Question: What jurisdiction, city, or county is the document associated with?
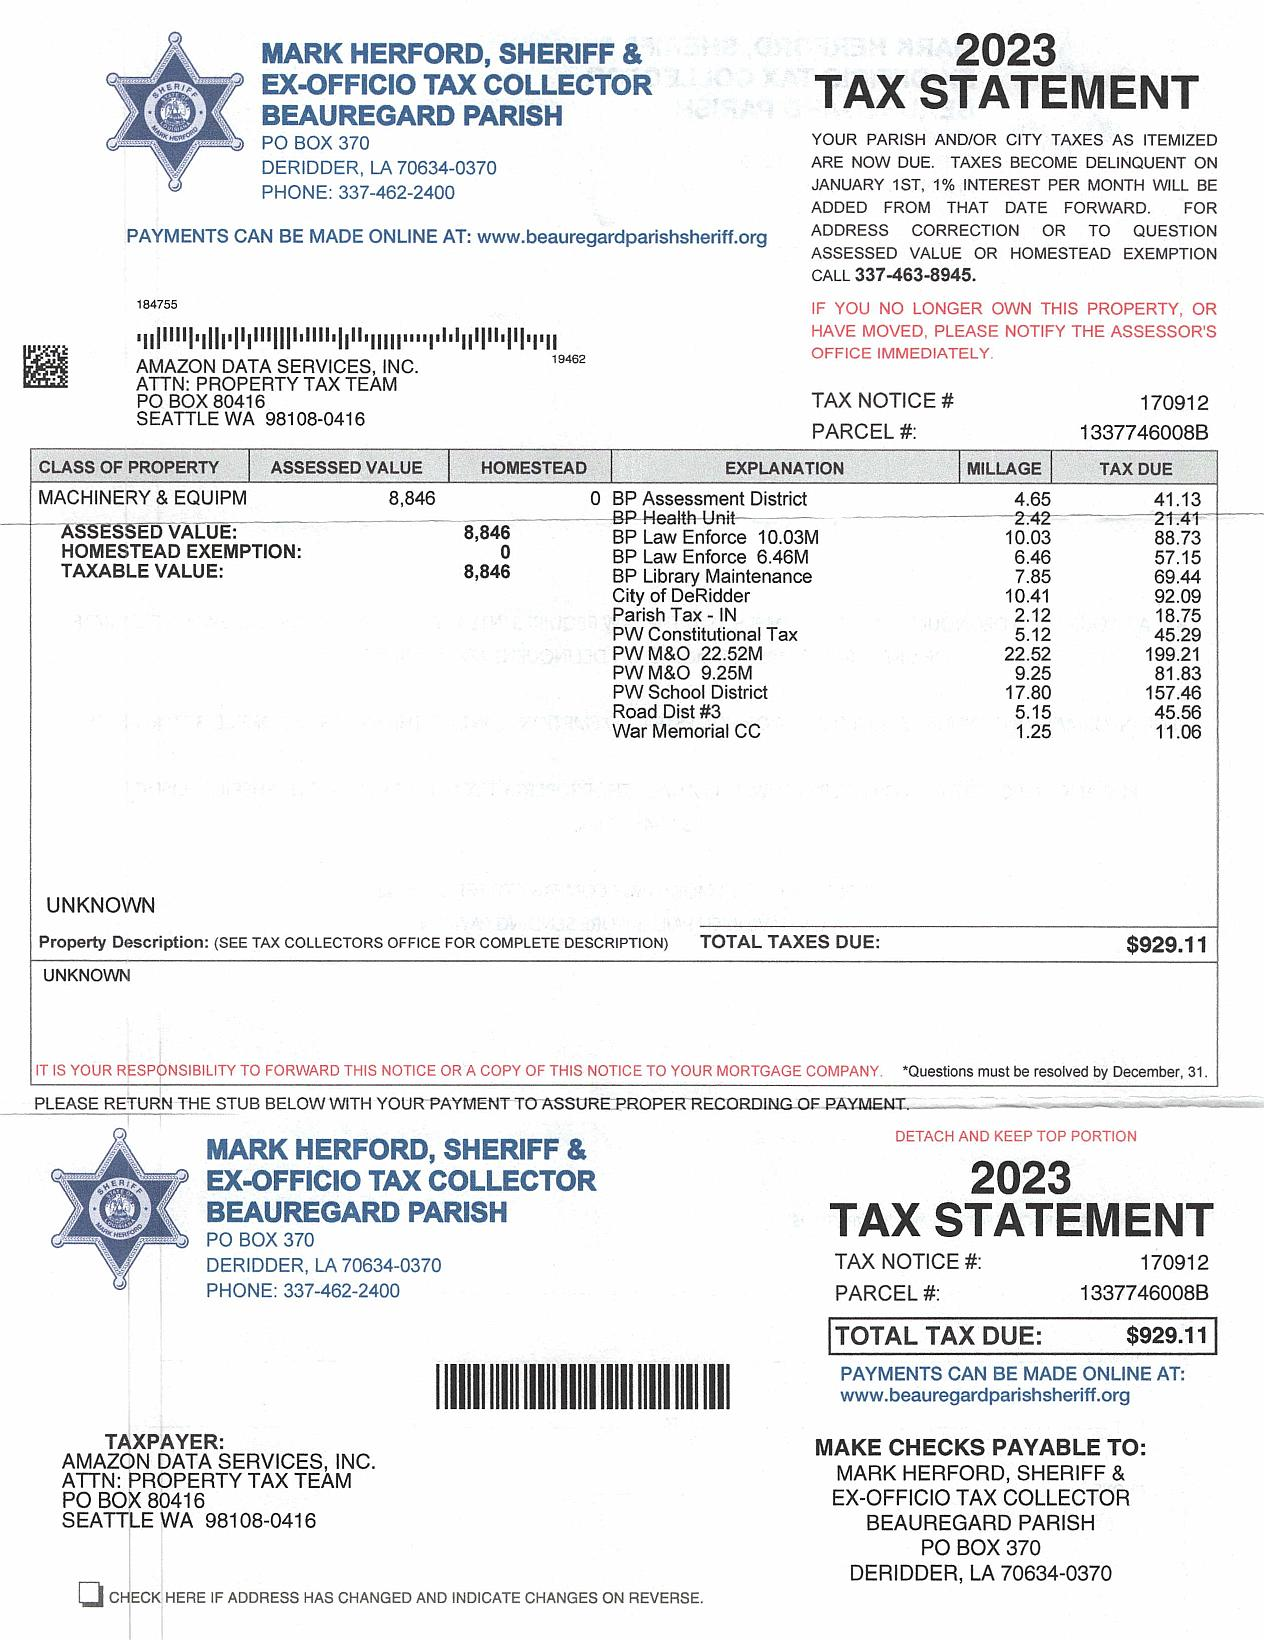
Answer: "Beauregard Parish"